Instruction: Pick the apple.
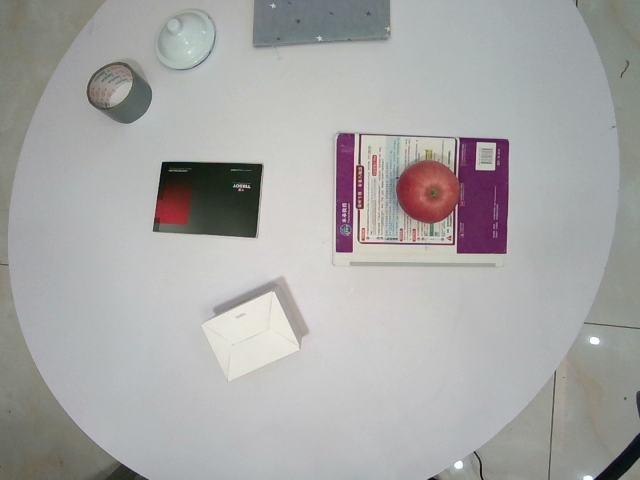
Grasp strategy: vertical